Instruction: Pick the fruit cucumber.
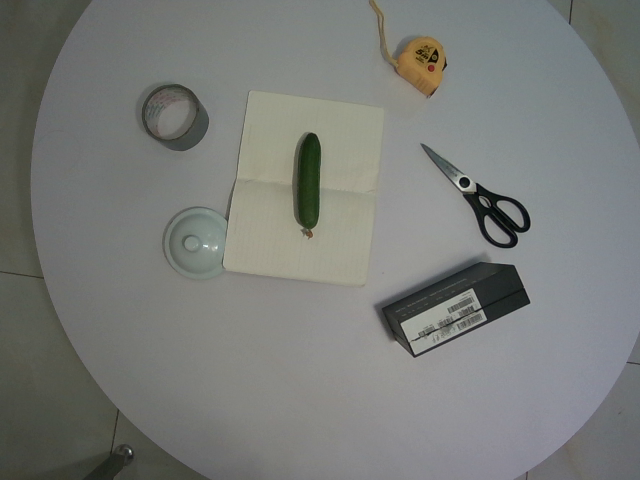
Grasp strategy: vertical